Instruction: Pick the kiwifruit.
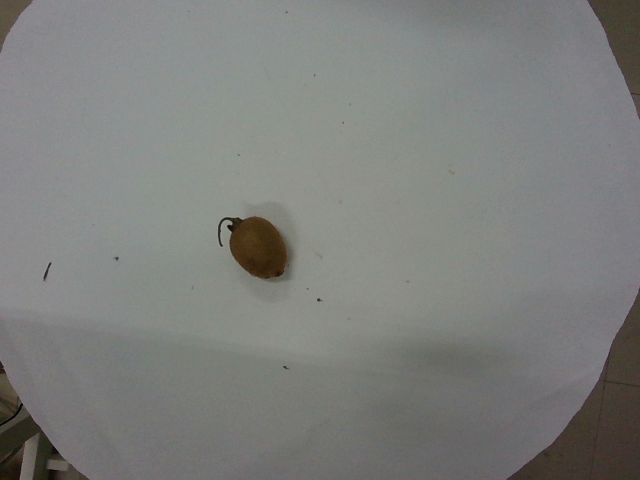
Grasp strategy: vertical